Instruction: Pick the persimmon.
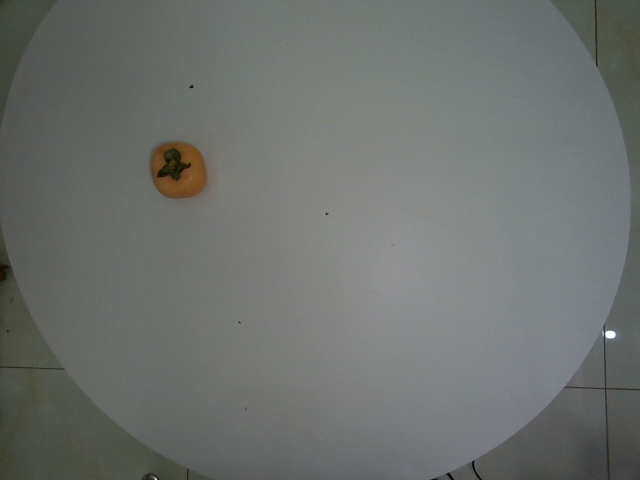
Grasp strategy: vertical